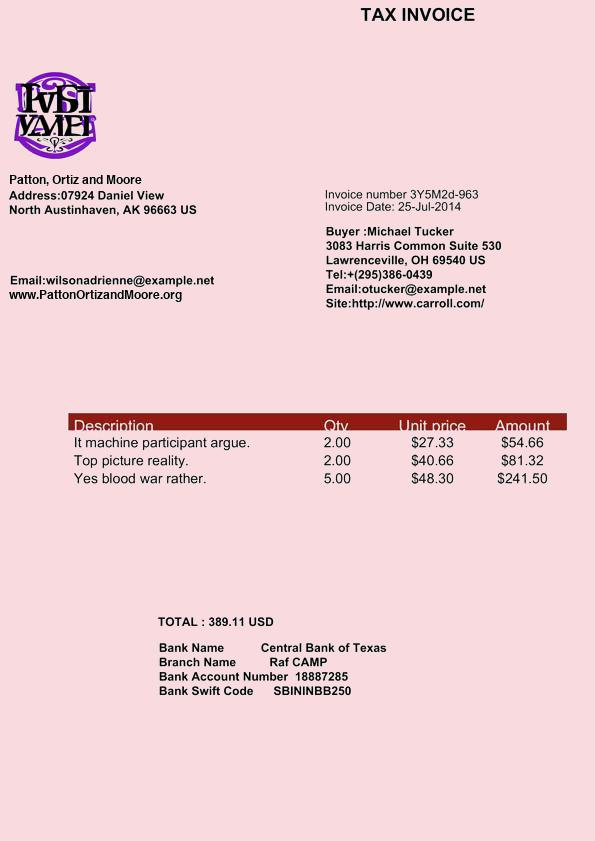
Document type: Invoice